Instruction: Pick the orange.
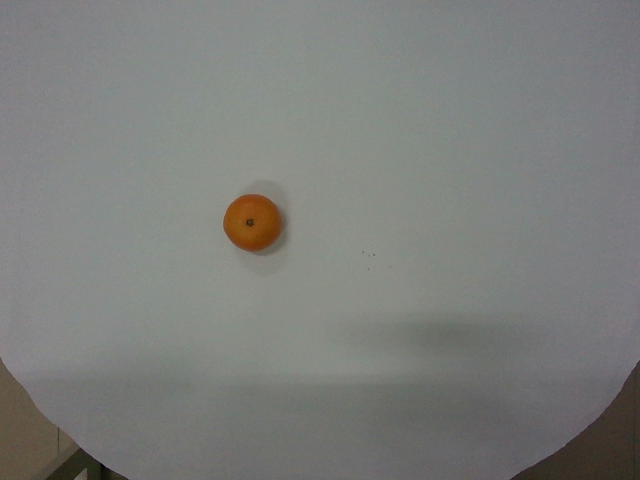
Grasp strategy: vertical